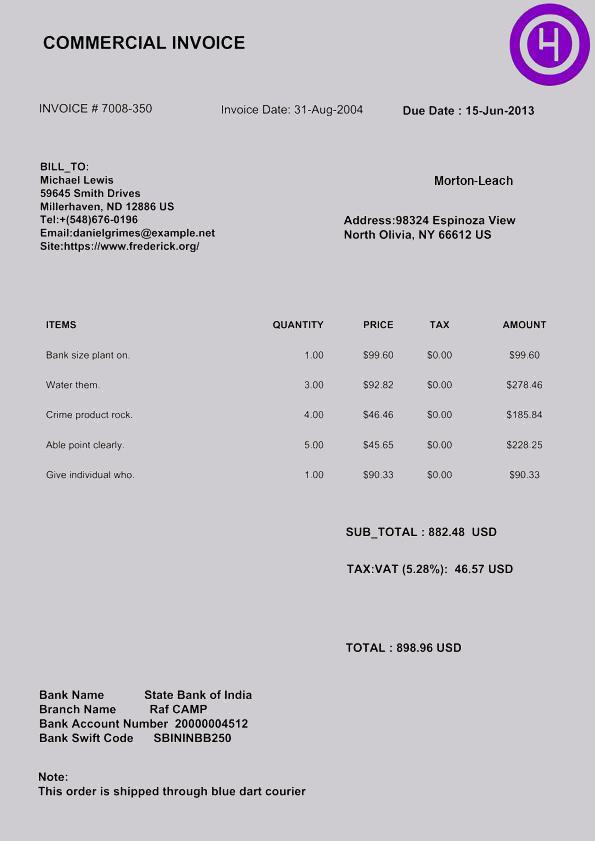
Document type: Invoice